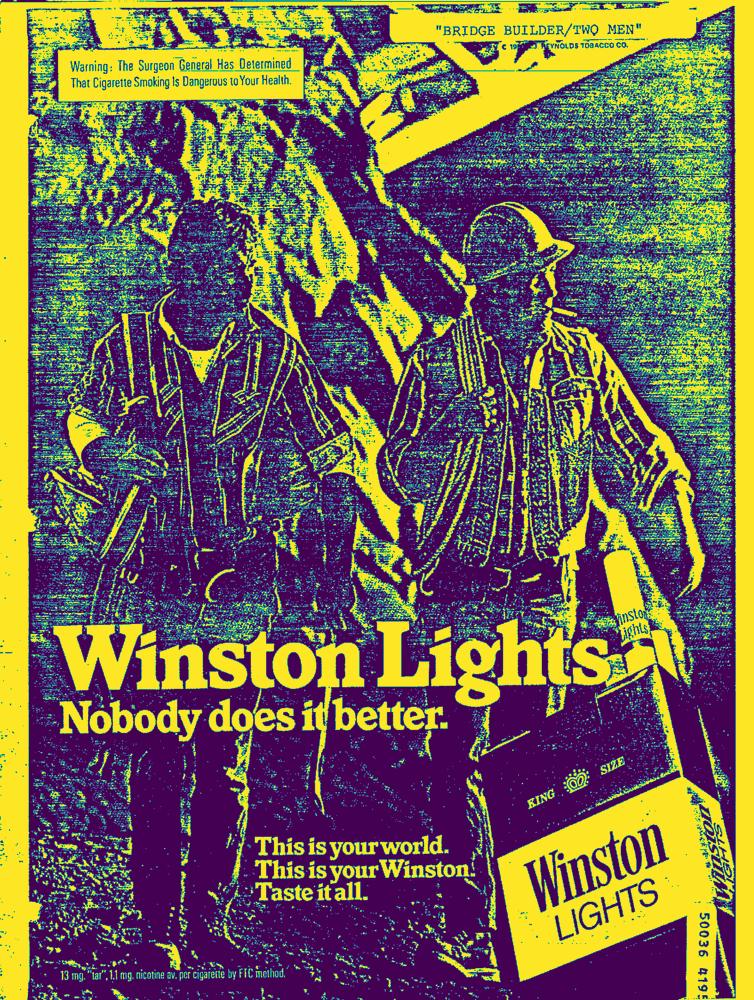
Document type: AD